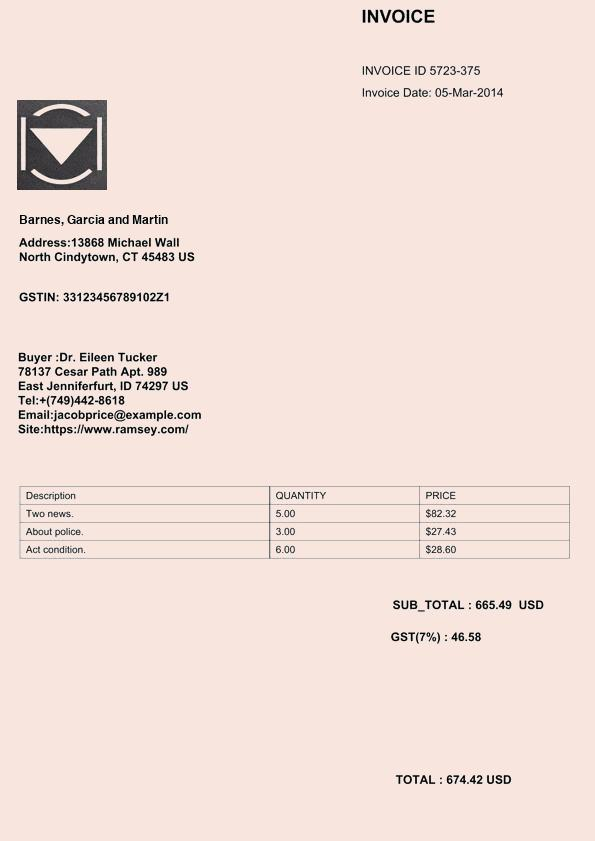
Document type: Invoice